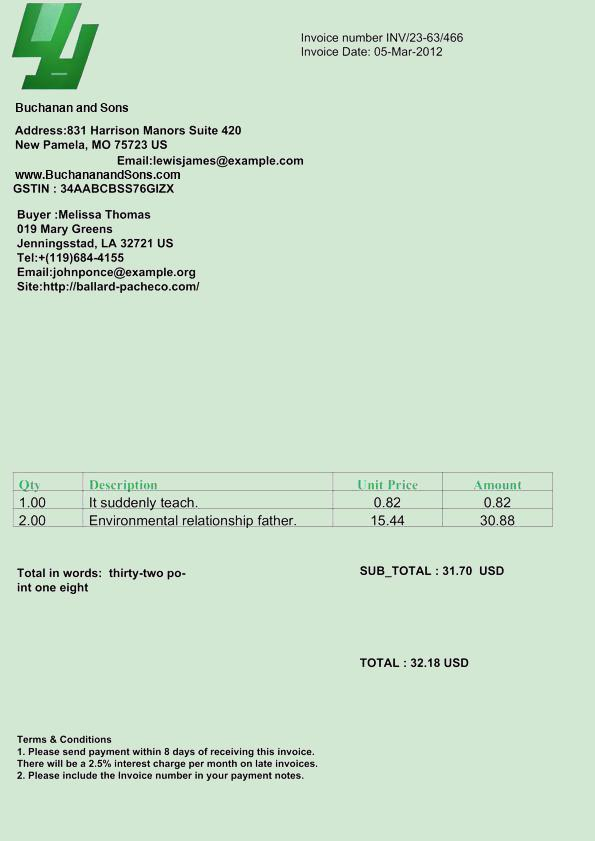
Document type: Invoice